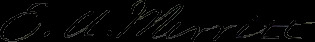
Signature of: edwin atkins merritt